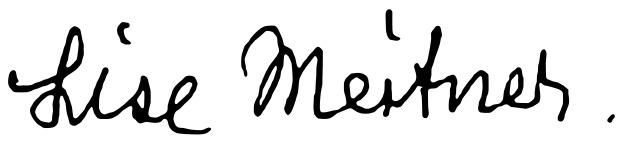
Signature of: lise meitner